Question: What jurisdiction, city, or county is the document associated with?
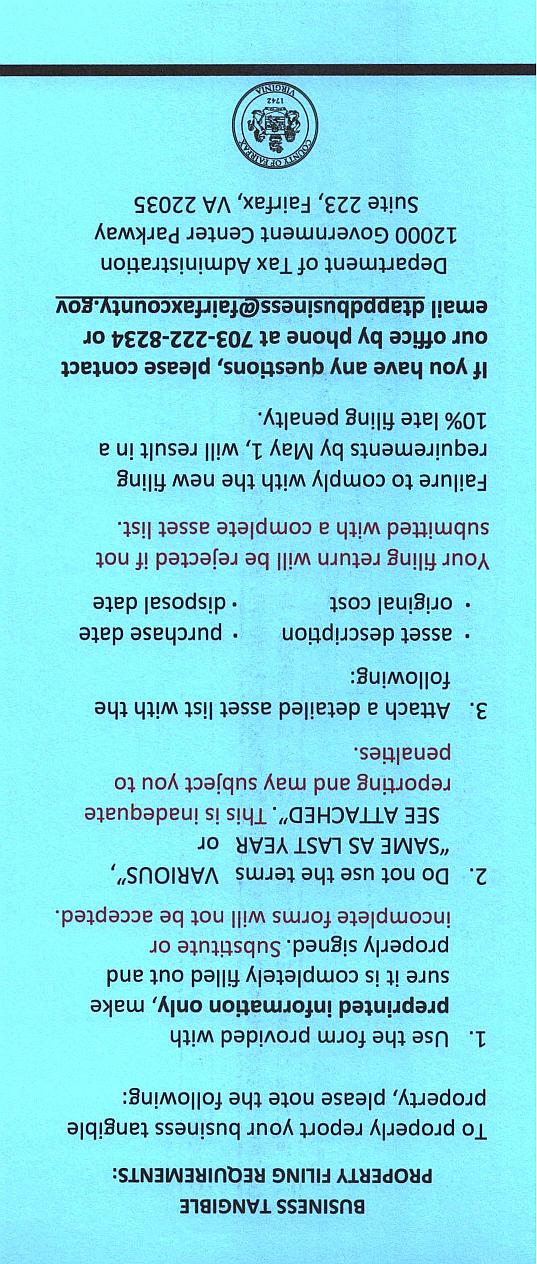
Answer: "Harrisburg City"